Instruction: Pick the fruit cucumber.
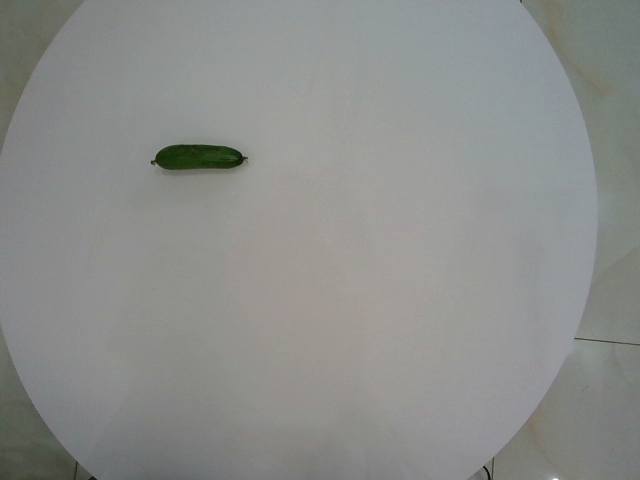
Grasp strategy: vertical